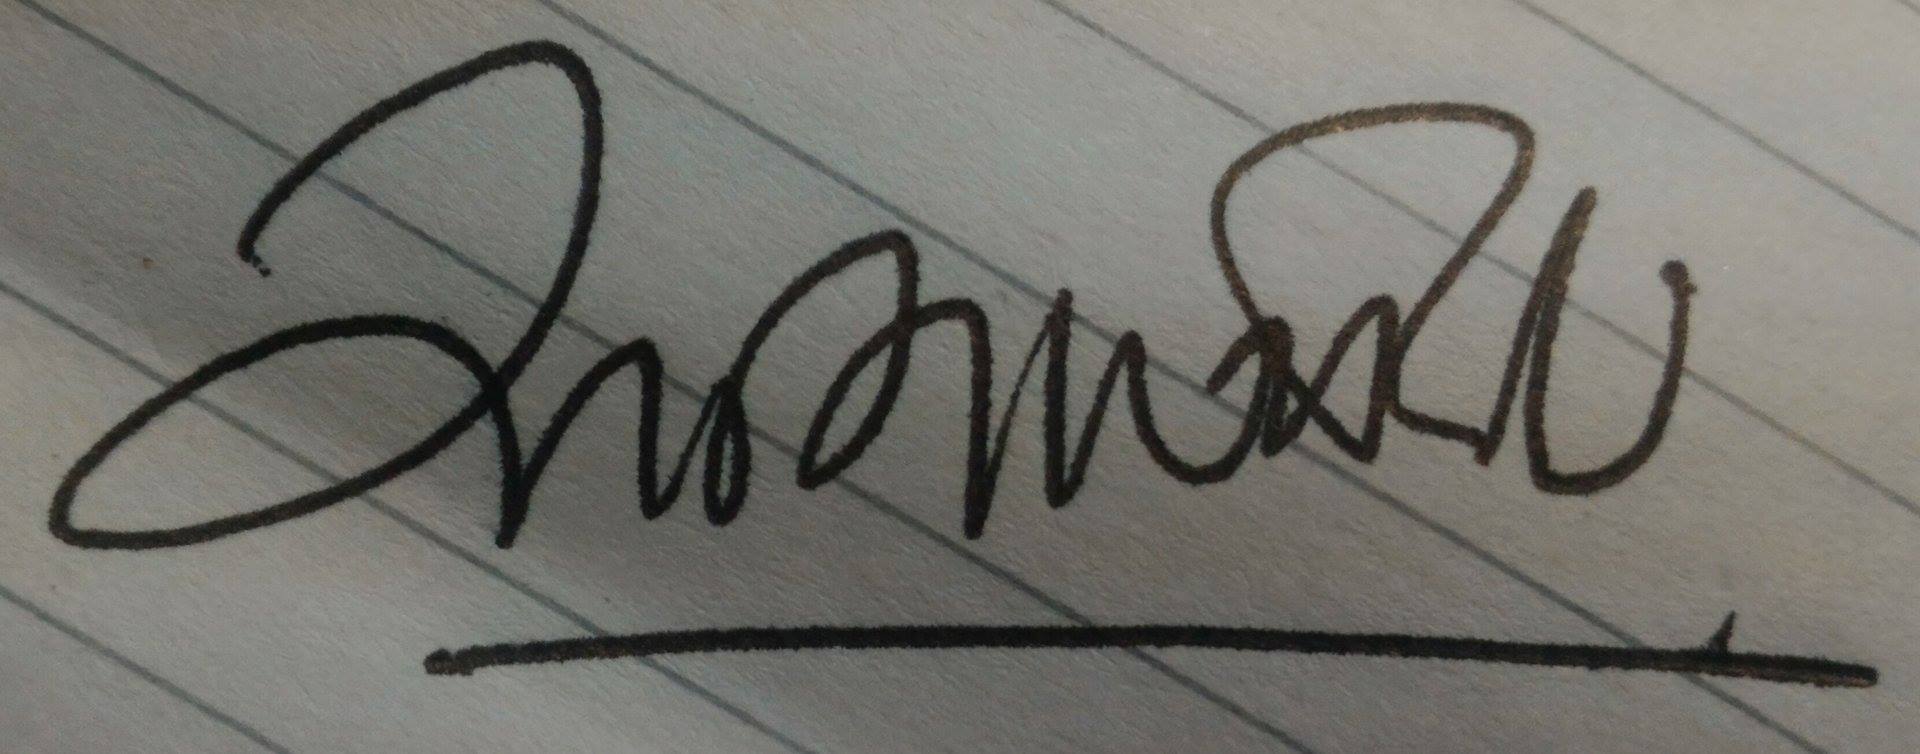
Signature of: anil joshi